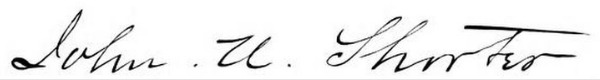
Signature of: john urquhart shorter